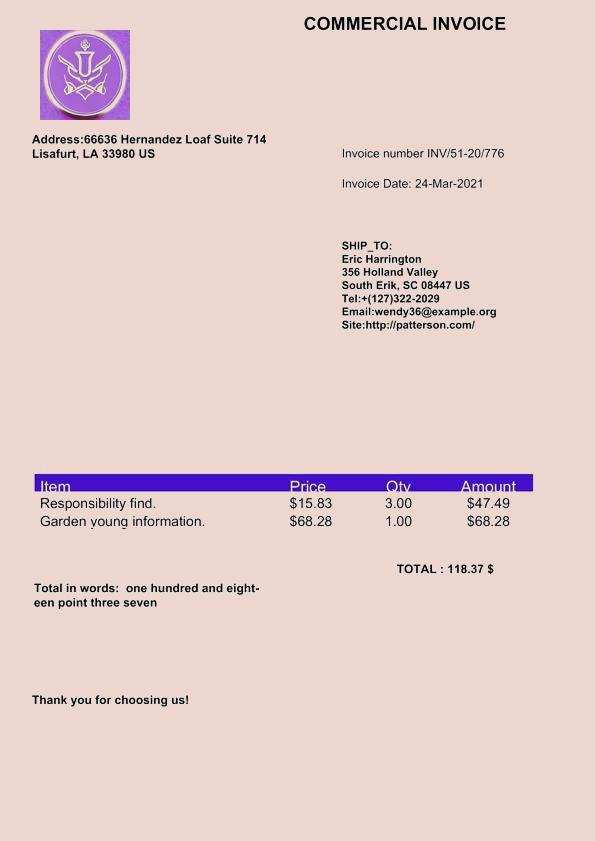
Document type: Invoice